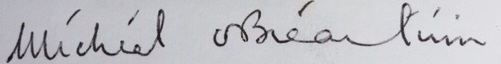
Signature of: mícheál ó bréartúin